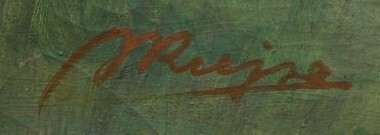
Signature of: josef krejsa